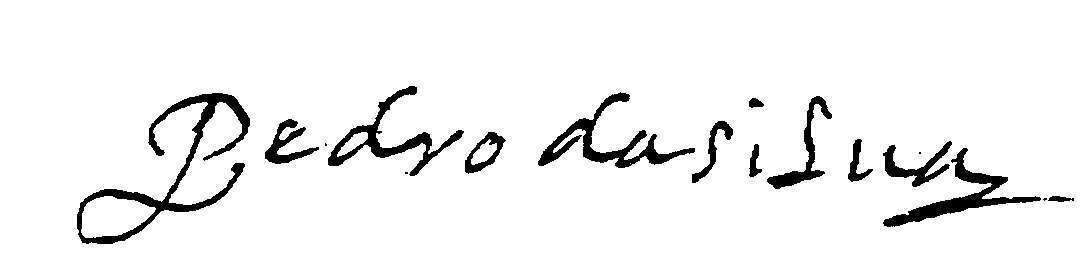
Signature of: pedro da silva